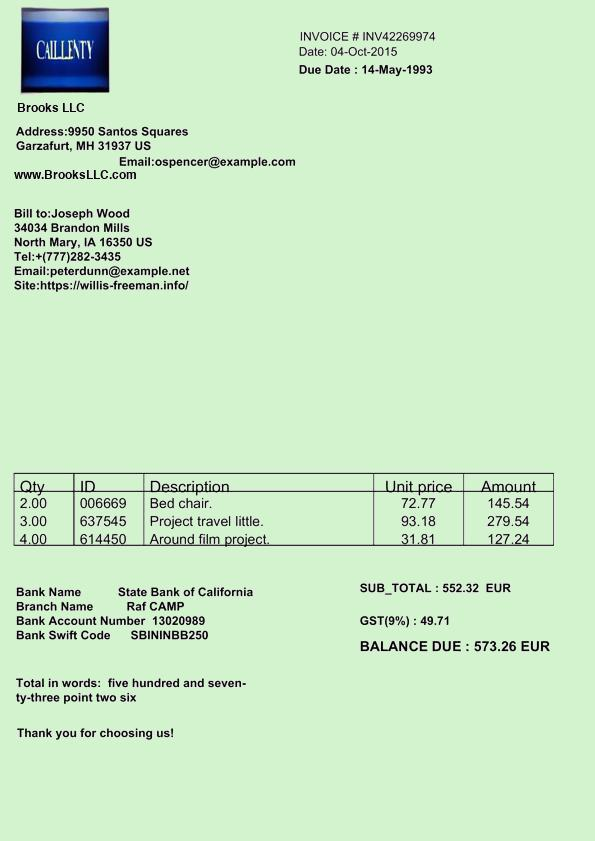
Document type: Invoice